Question: How is the history relevant to the case?
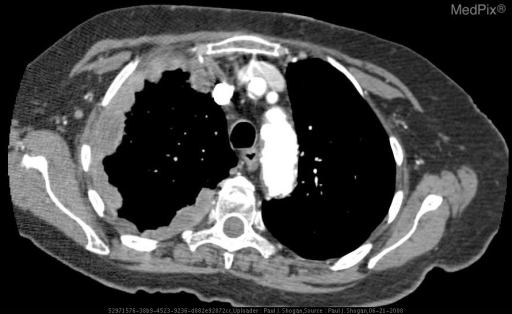
Answer: The patient's history of An 82-year-old female with productive cough and chest pain. is key in understanding the case.